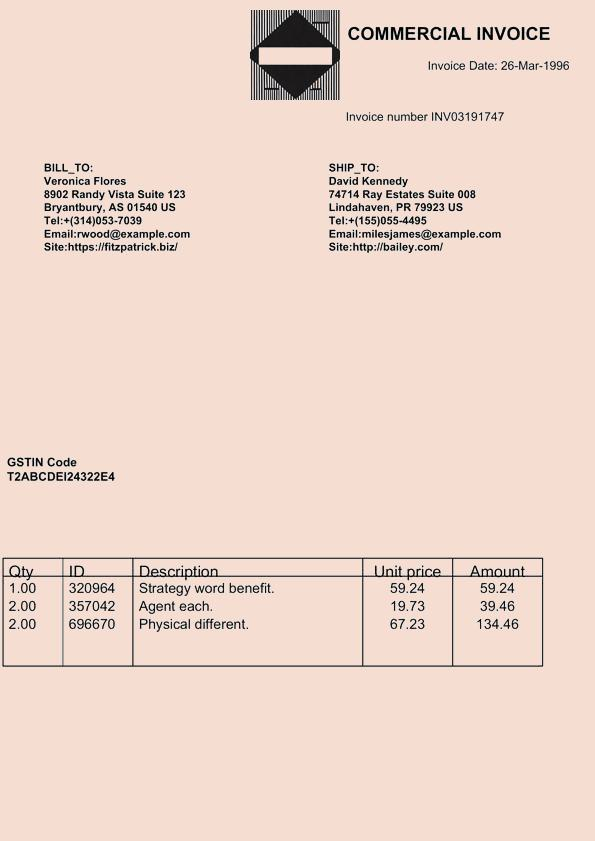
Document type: Invoice